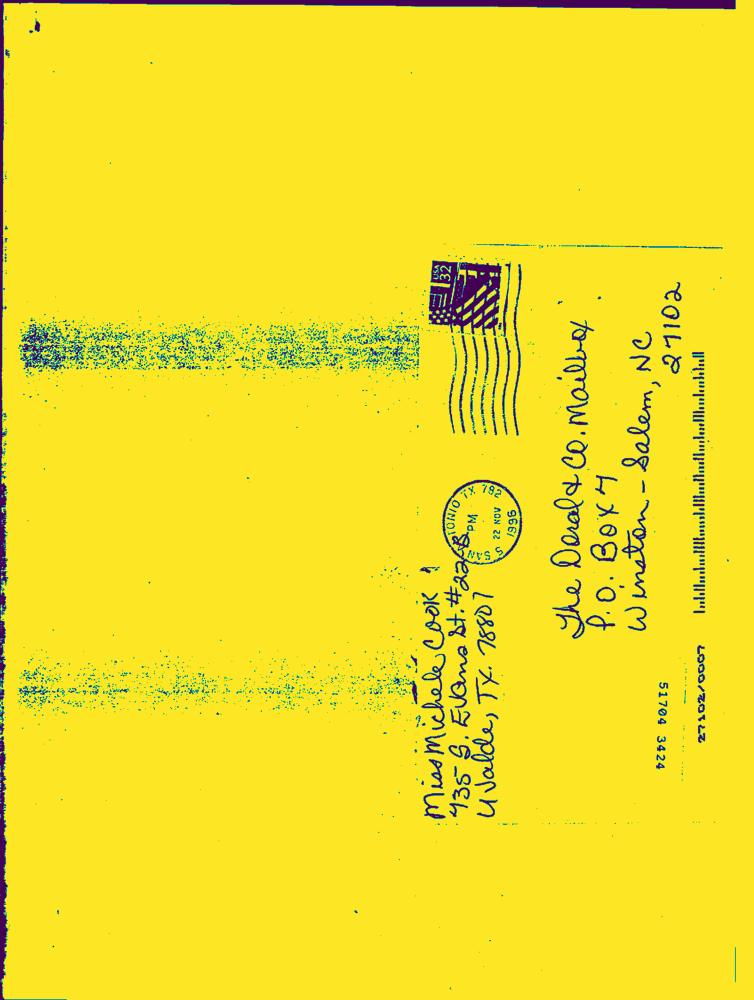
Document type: Hand-Written